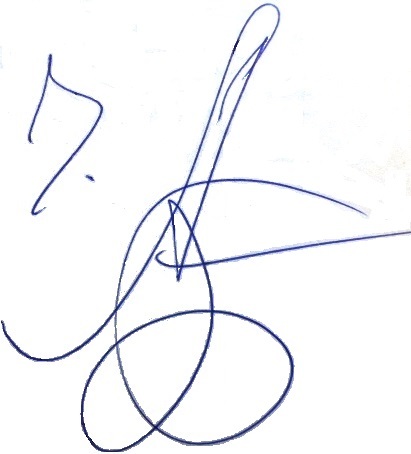
Signature of: chinghiz aitmatov